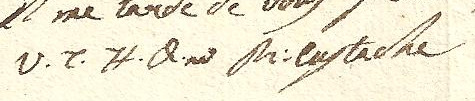
Signature of: eustachio degola